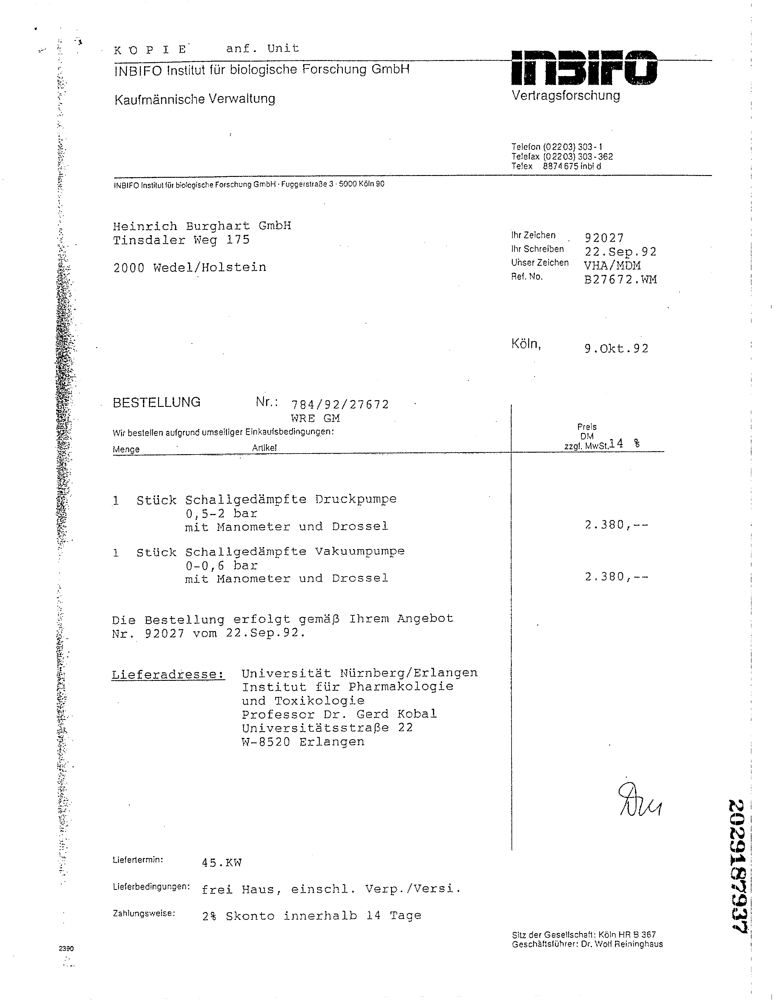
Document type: Invoice